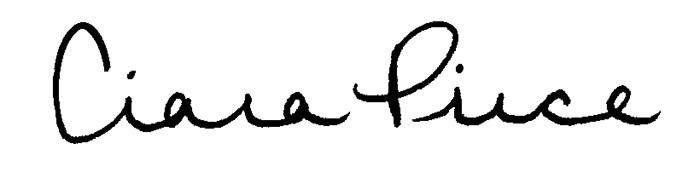
Signature of: ciara price